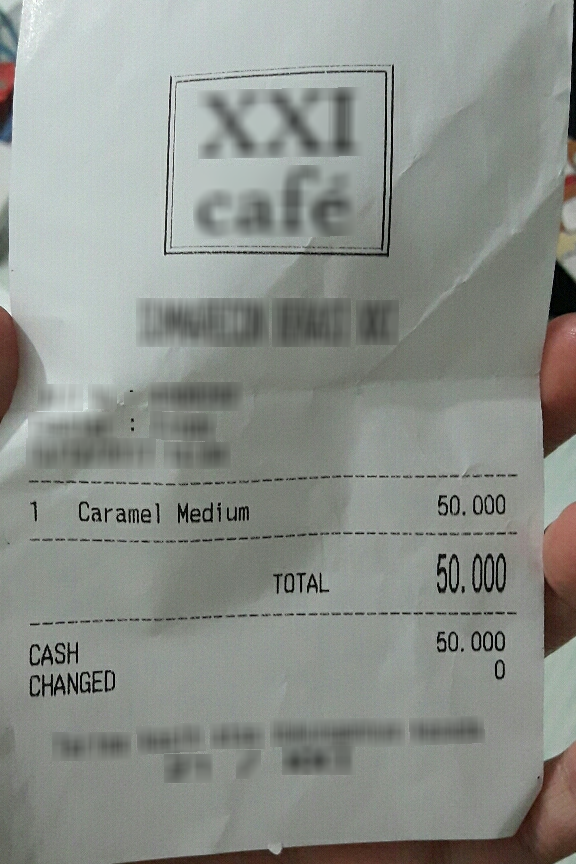
Number of items: 3
OCR text regions:
text: TOTAL
text: 50.000
text: CASH
text: 50.000
text: CHANGED
text: 0
text: Caramel
text: Medium
text: 50.000
text: 1